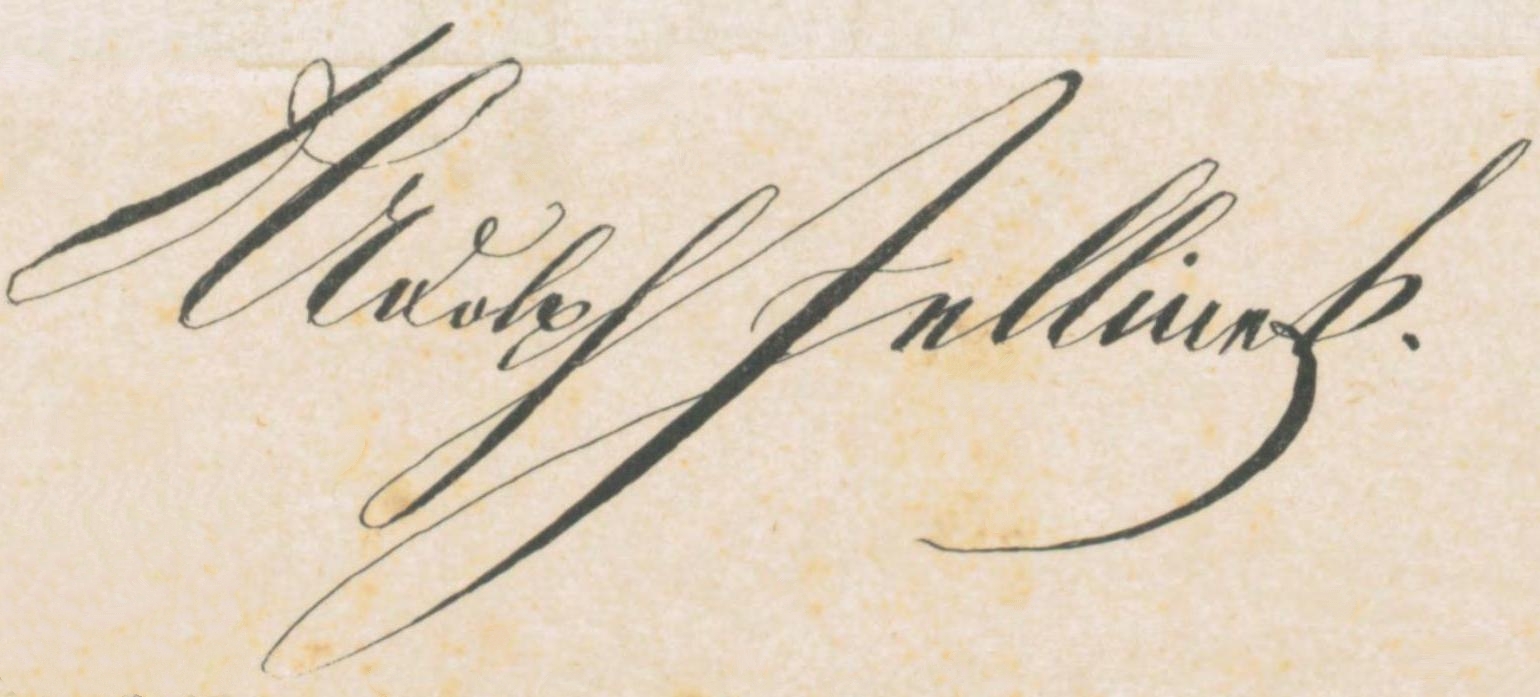
Signature of: adolf jellinek